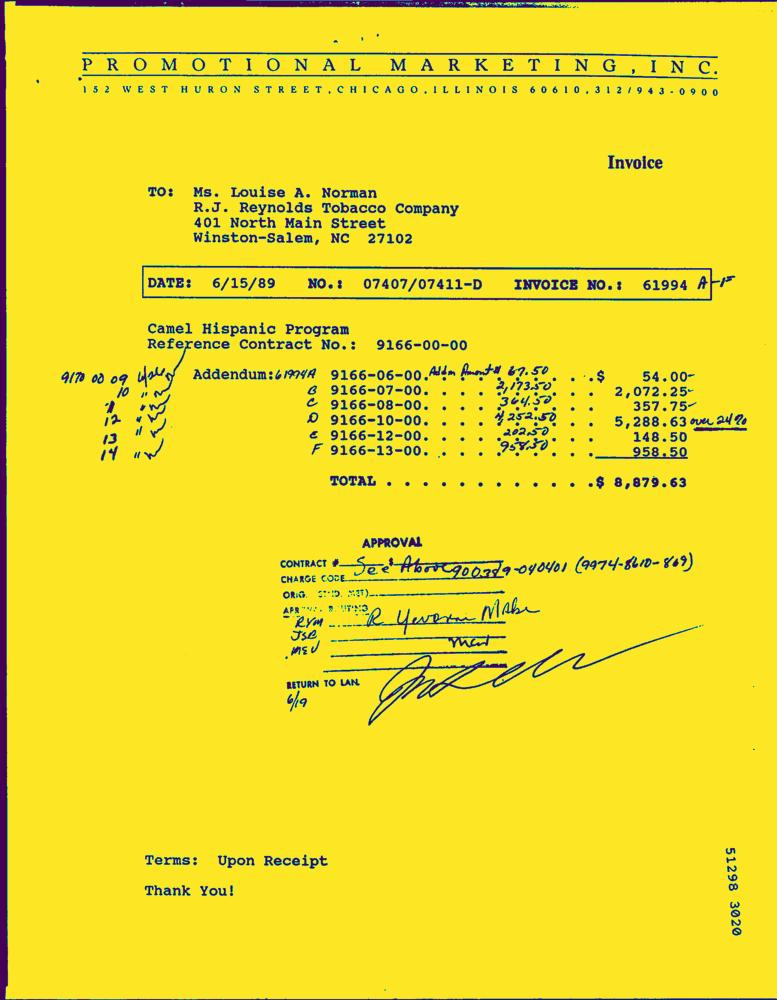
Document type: Invoice-Doc